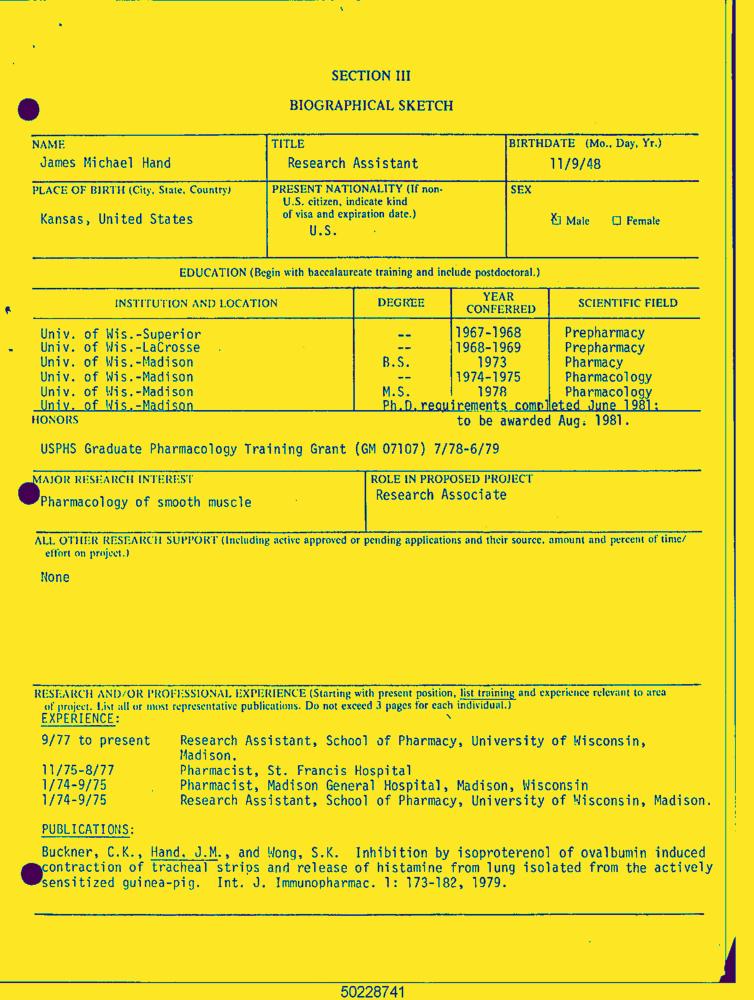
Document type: Resume-Doc